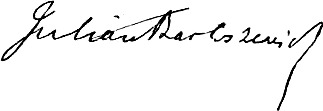
Signature of: julian bartoszewicz